Question: What is the address or location of the property listed in the document?
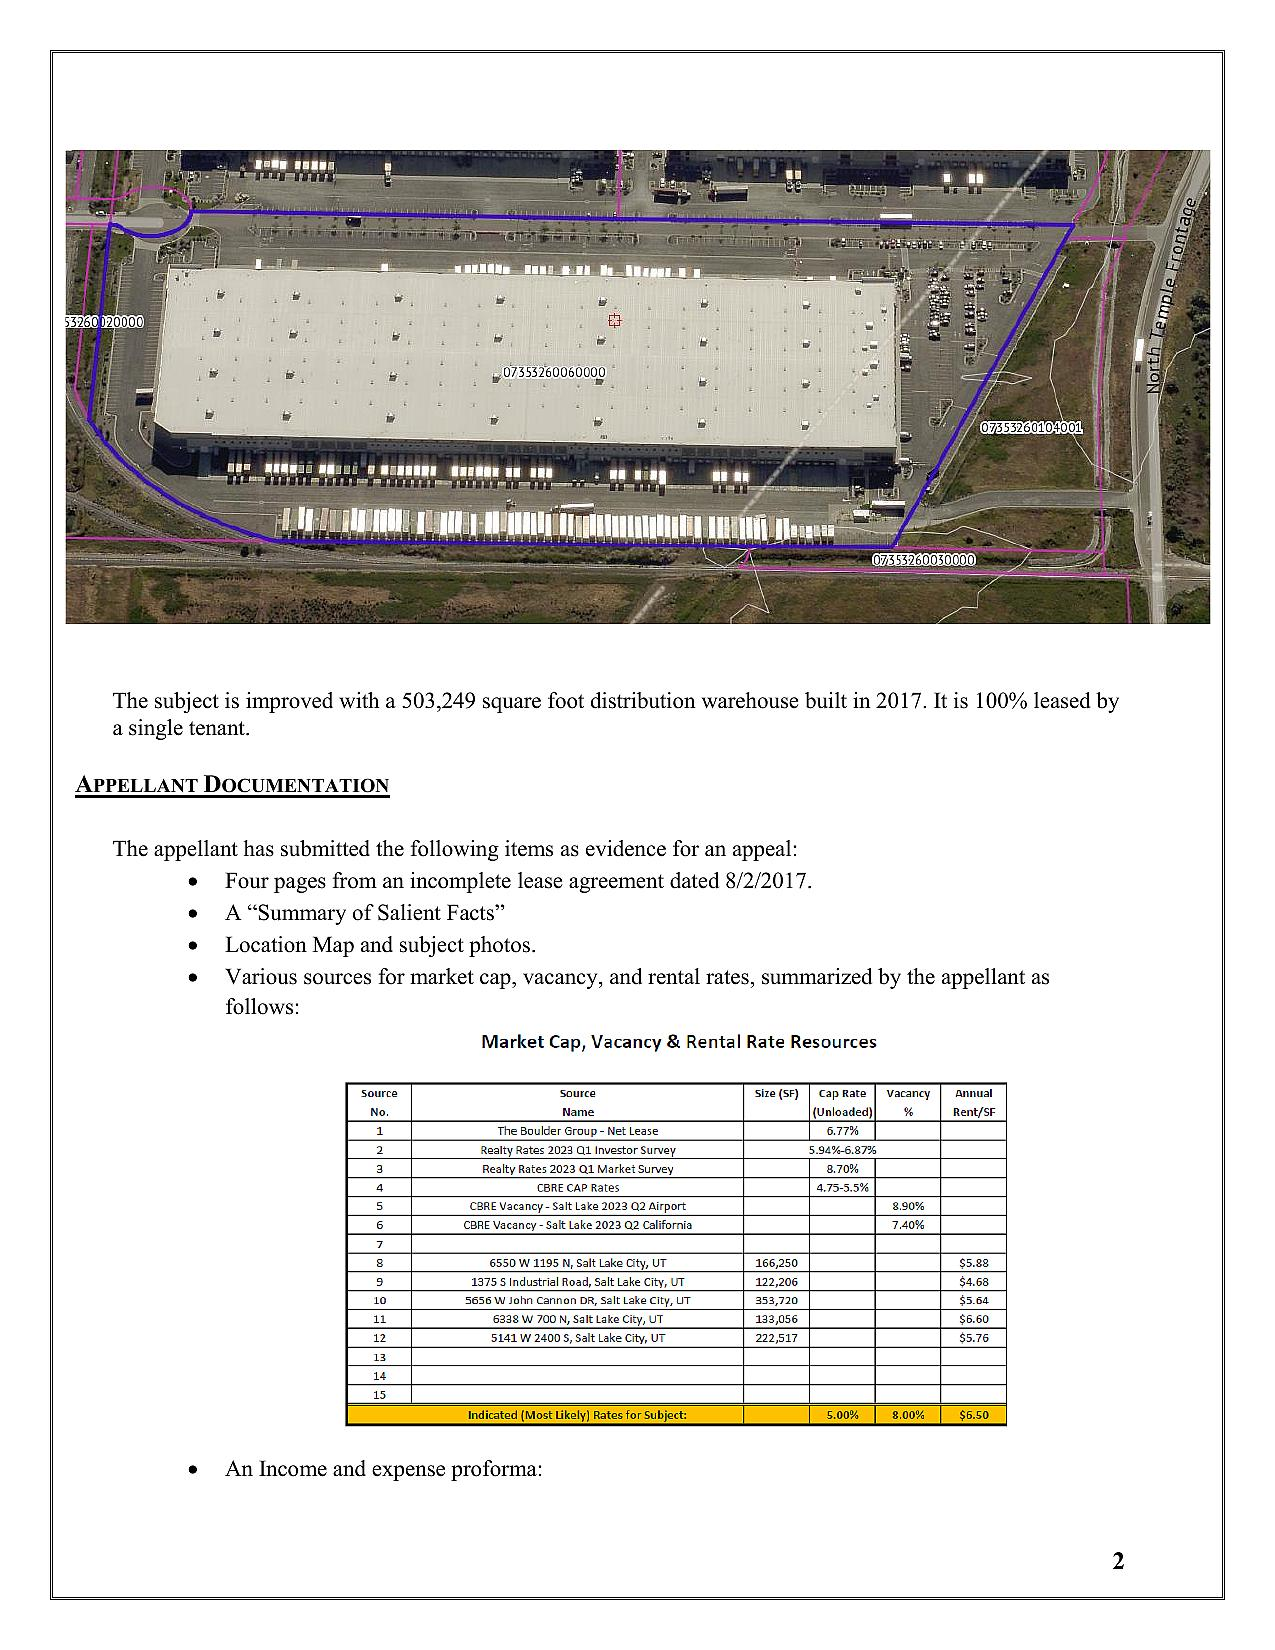
Answer: "Salt Lake City, UT"